Question: In what way does the history help explain the case?
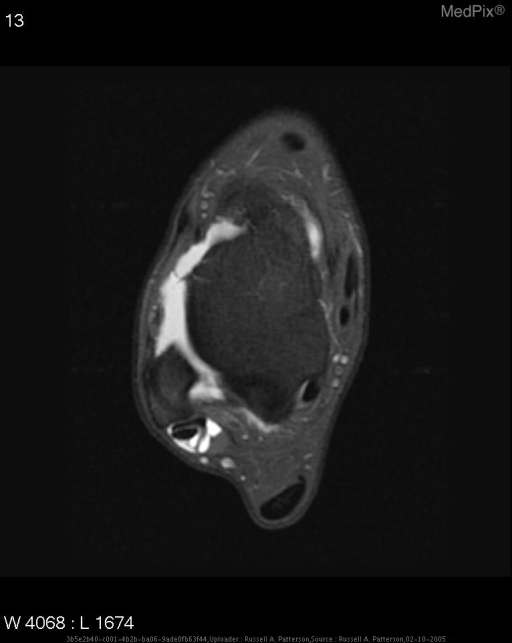
Answer: The patient's history of History (can include gestational age, or age in days, weeks, months):
  25 year-old male with multiple right- sided inversion injuries over past ten years.  Currently complains of subluxing peroneal tendons. is key in understanding the case.